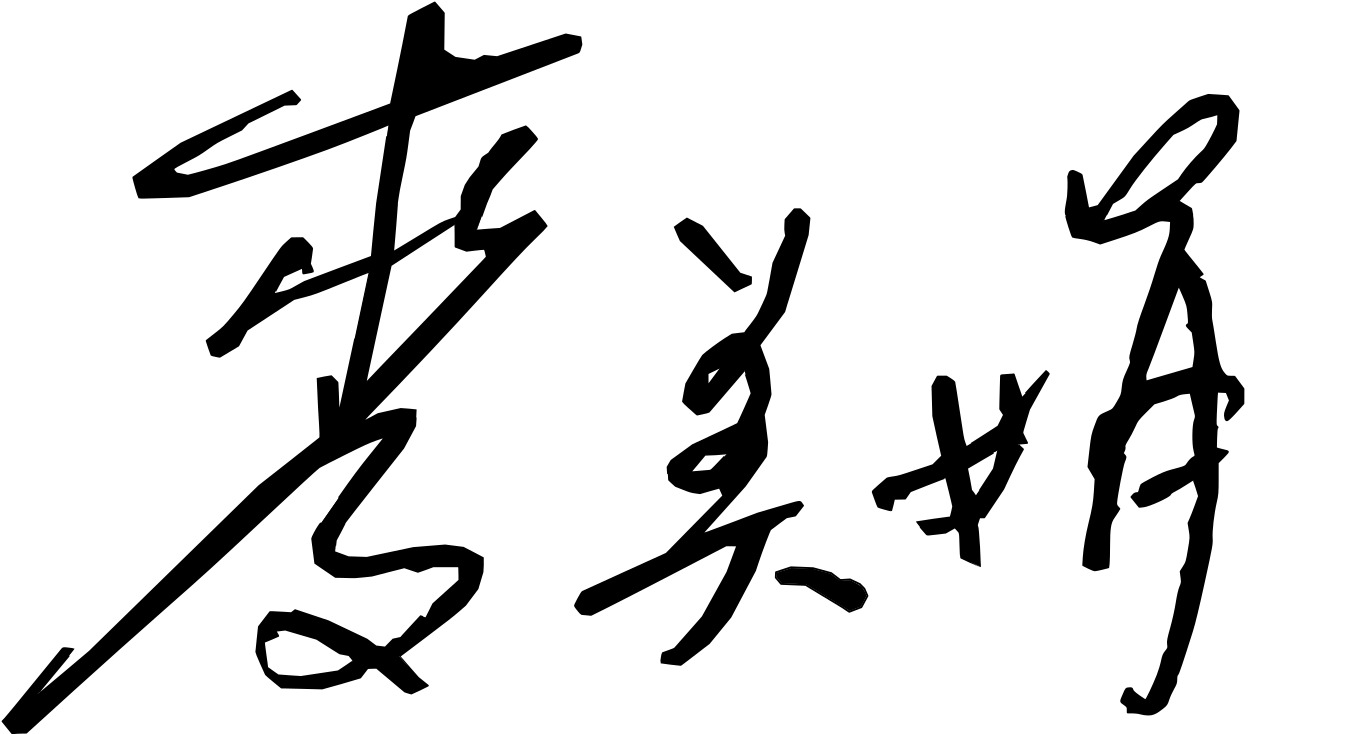
Signature of: alice mak